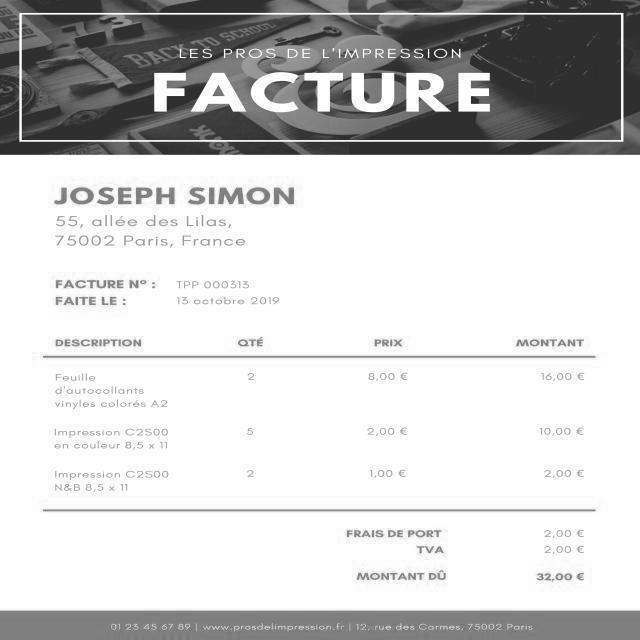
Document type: Invoice